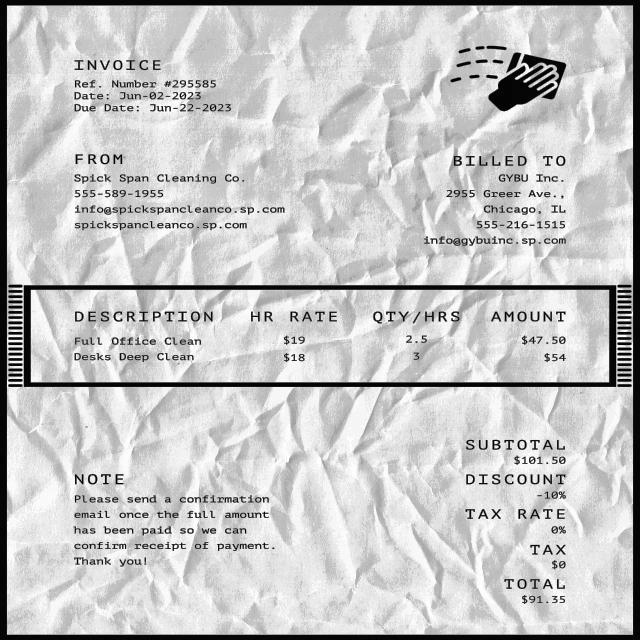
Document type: Invoice